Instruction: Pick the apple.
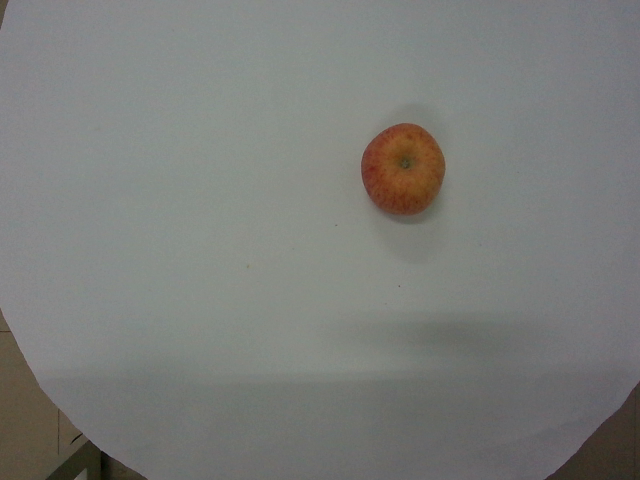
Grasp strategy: vertical